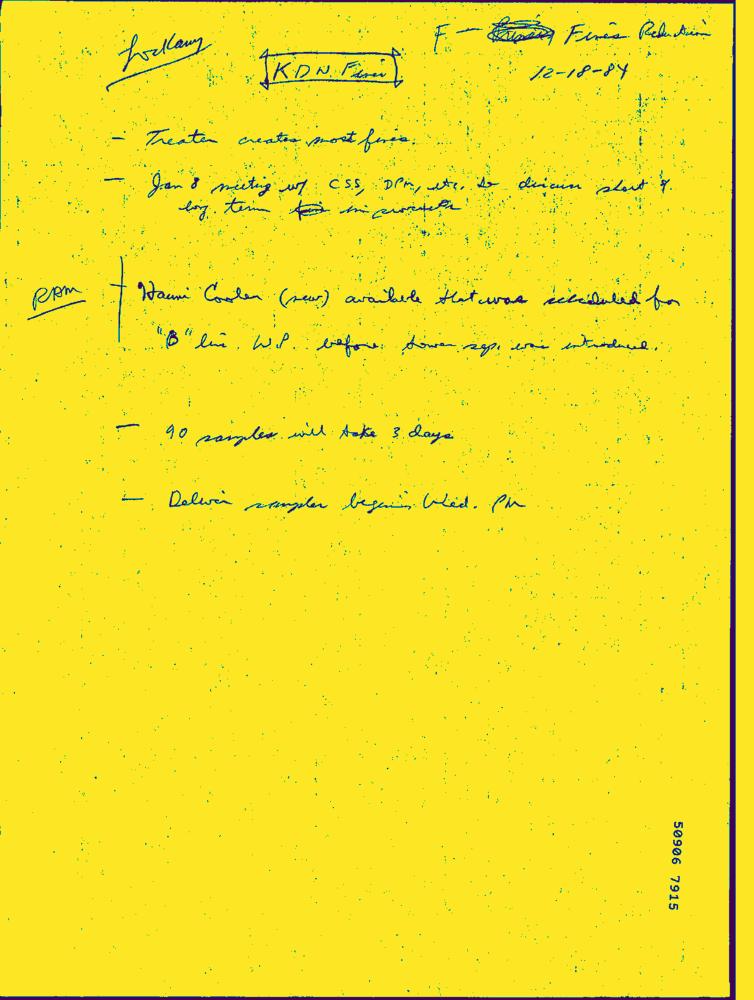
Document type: Hand-Written